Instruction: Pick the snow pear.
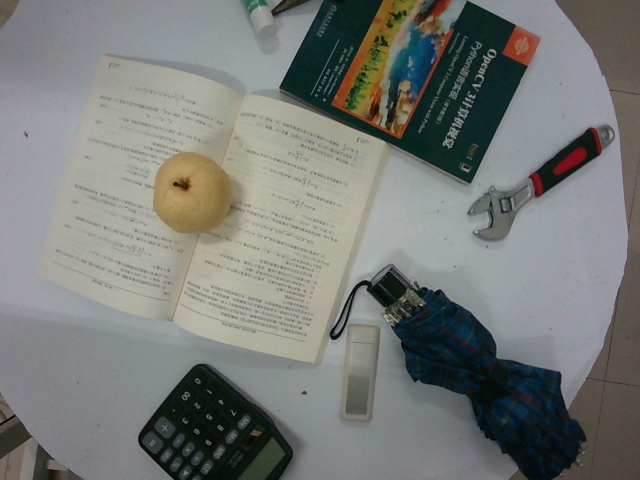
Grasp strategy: vertical